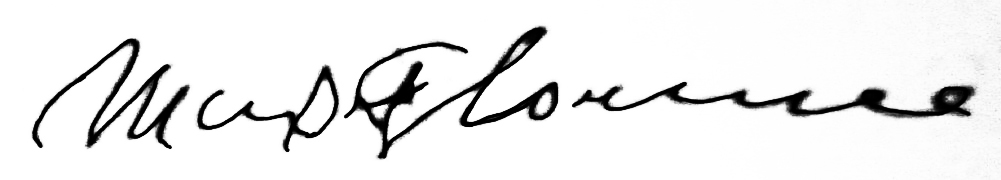
Signature of: max florence